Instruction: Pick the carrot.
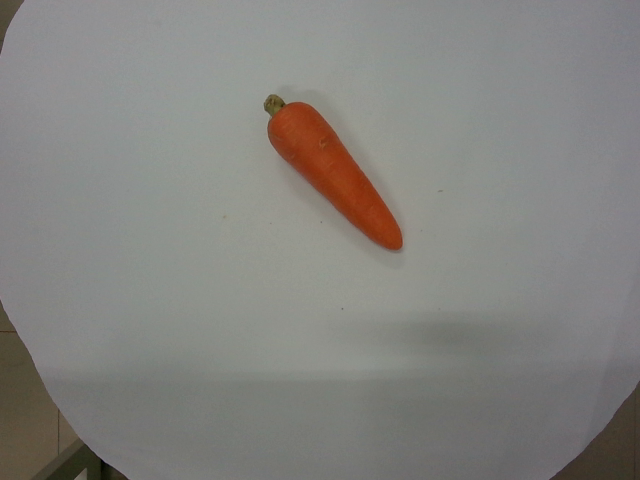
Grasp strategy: vertical